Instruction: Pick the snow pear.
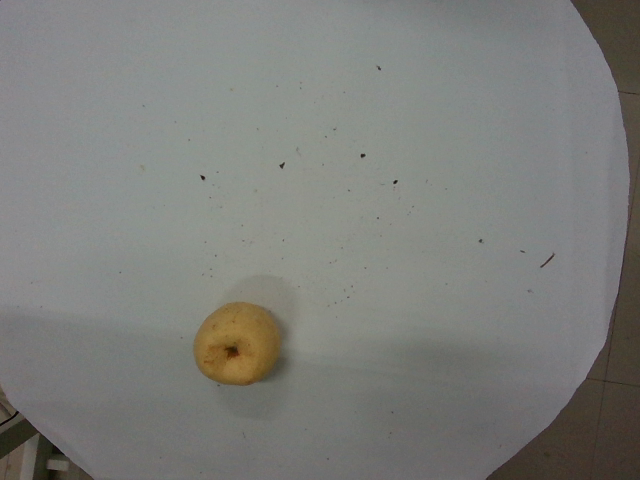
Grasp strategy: vertical